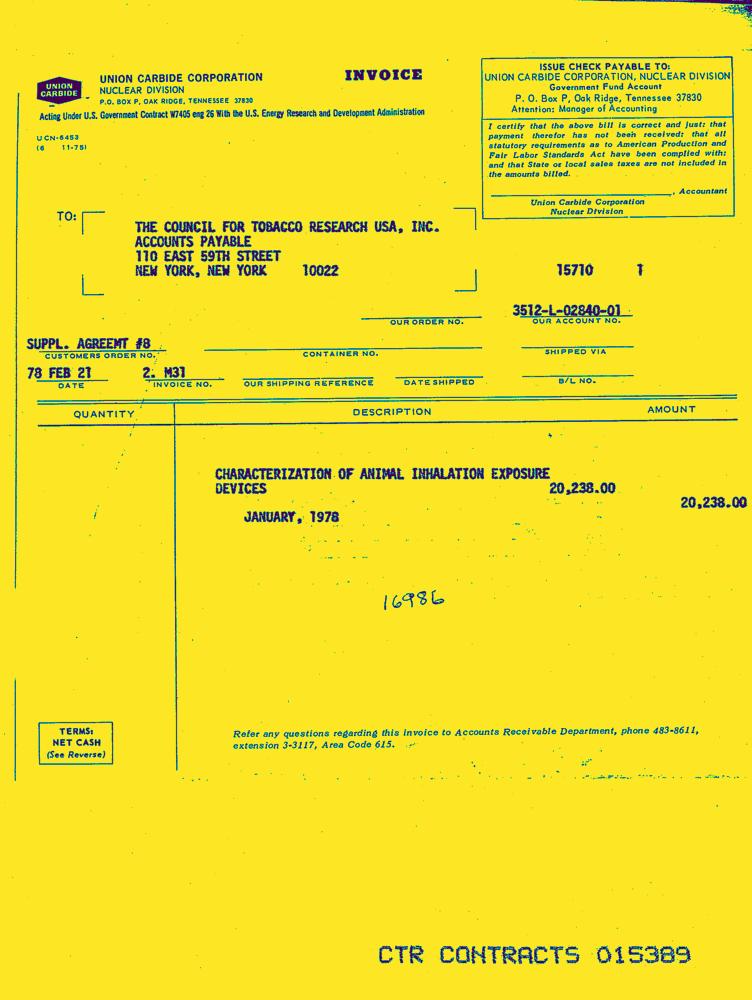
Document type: Invoice-Doc